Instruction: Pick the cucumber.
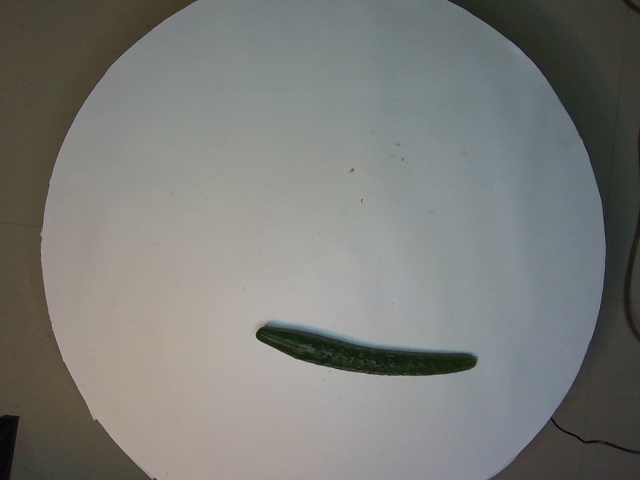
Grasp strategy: vertical